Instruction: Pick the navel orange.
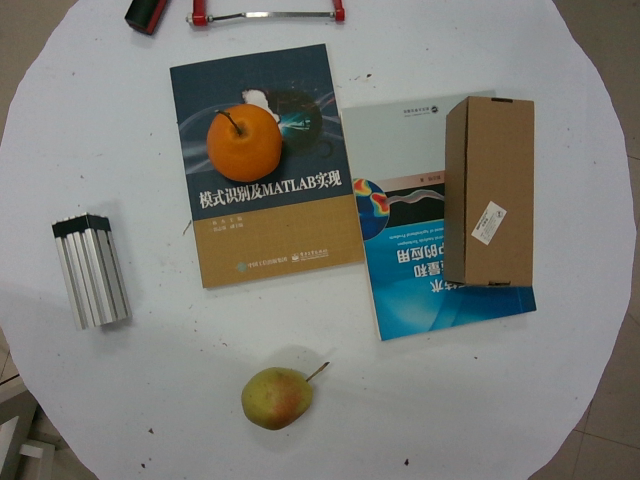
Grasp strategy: vertical